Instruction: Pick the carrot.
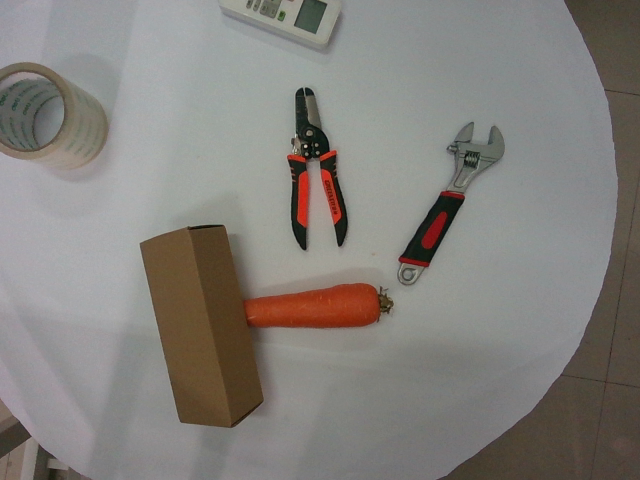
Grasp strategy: vertical